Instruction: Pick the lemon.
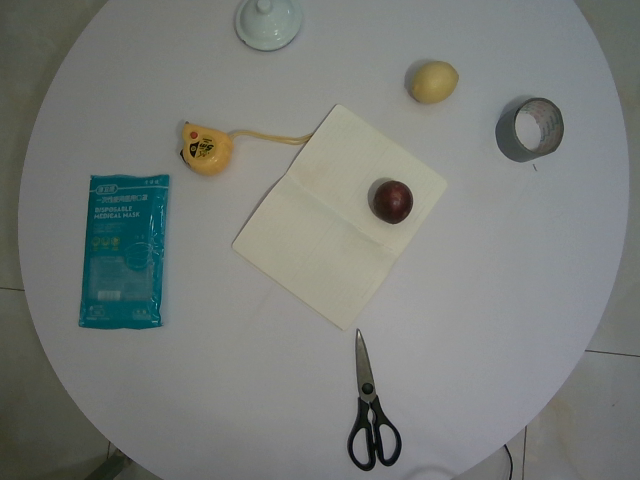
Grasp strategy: vertical